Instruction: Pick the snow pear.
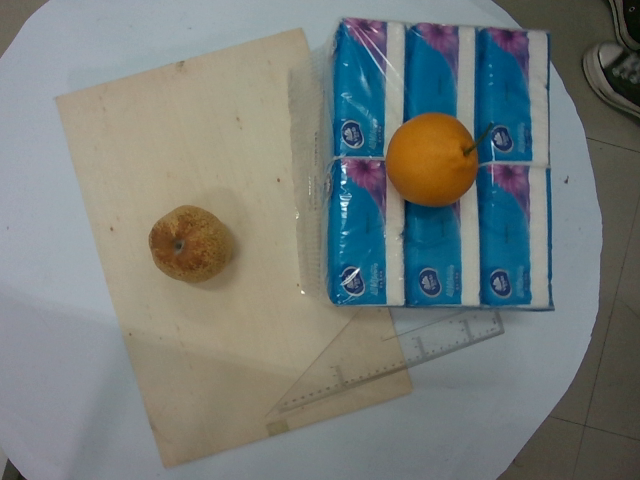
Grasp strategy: vertical